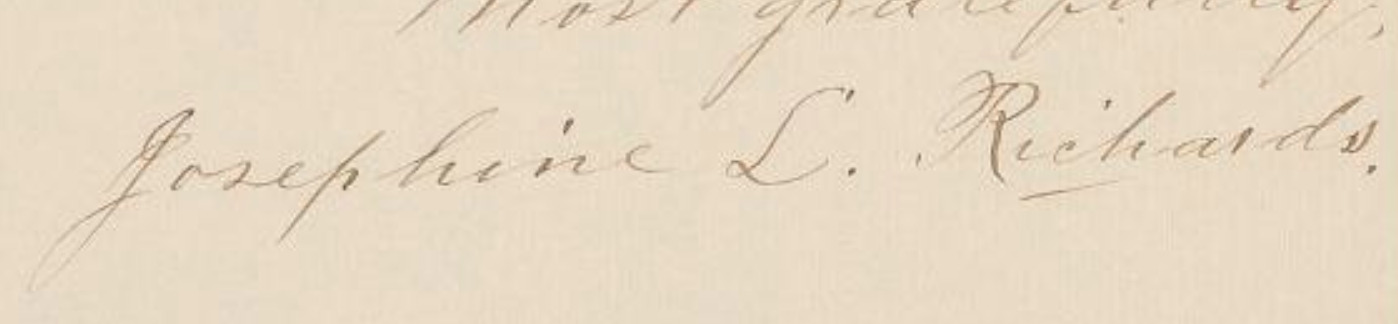
Signature of: josephine louise richards